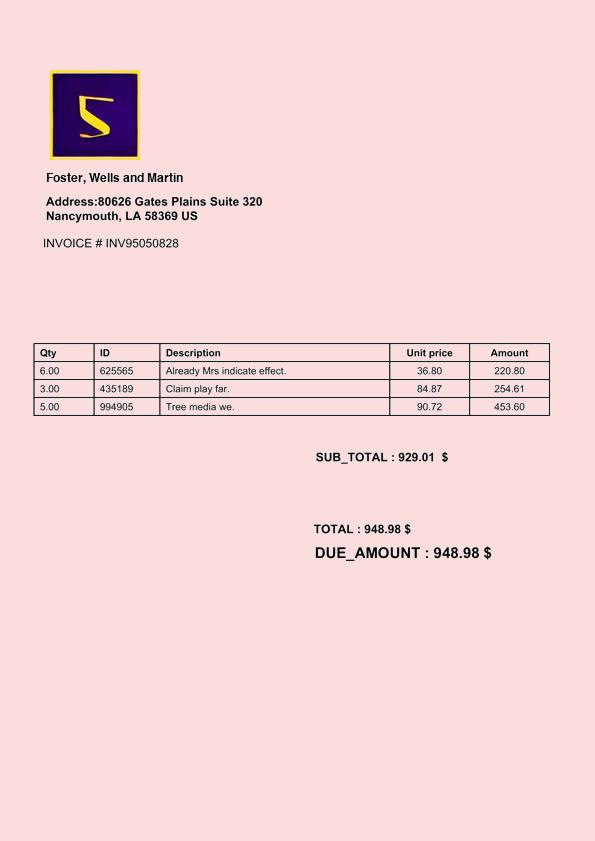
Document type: Invoice